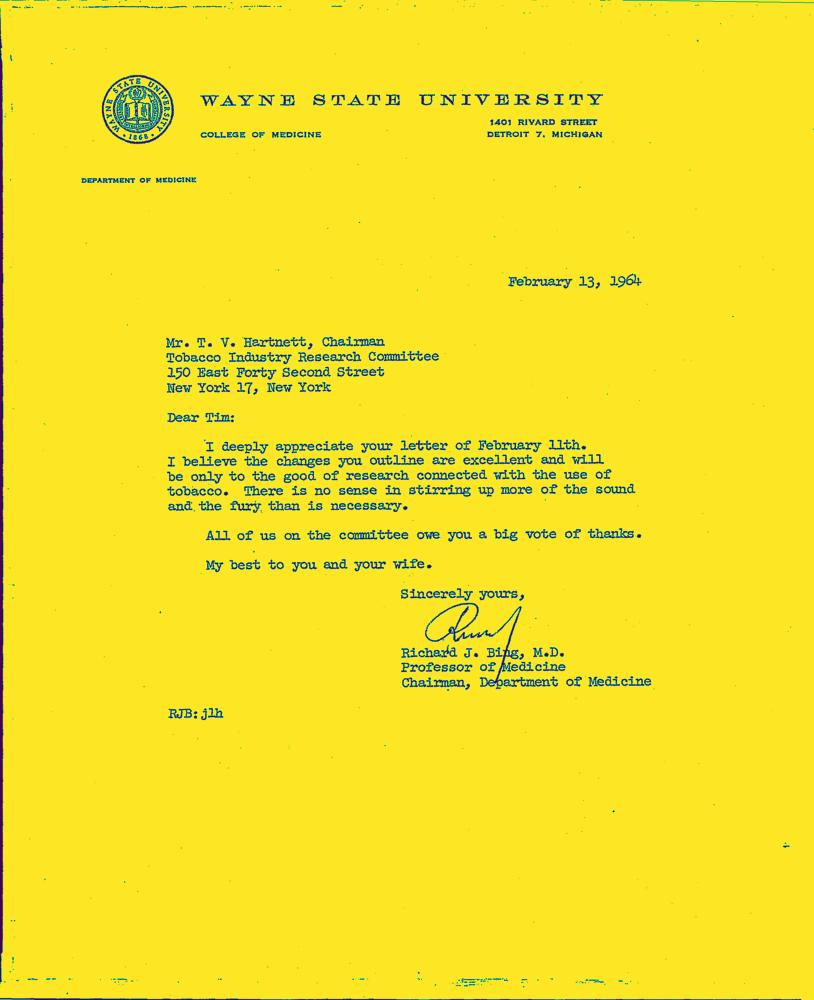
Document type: Letter-Doc